Question: Which state is mentioned in the document?
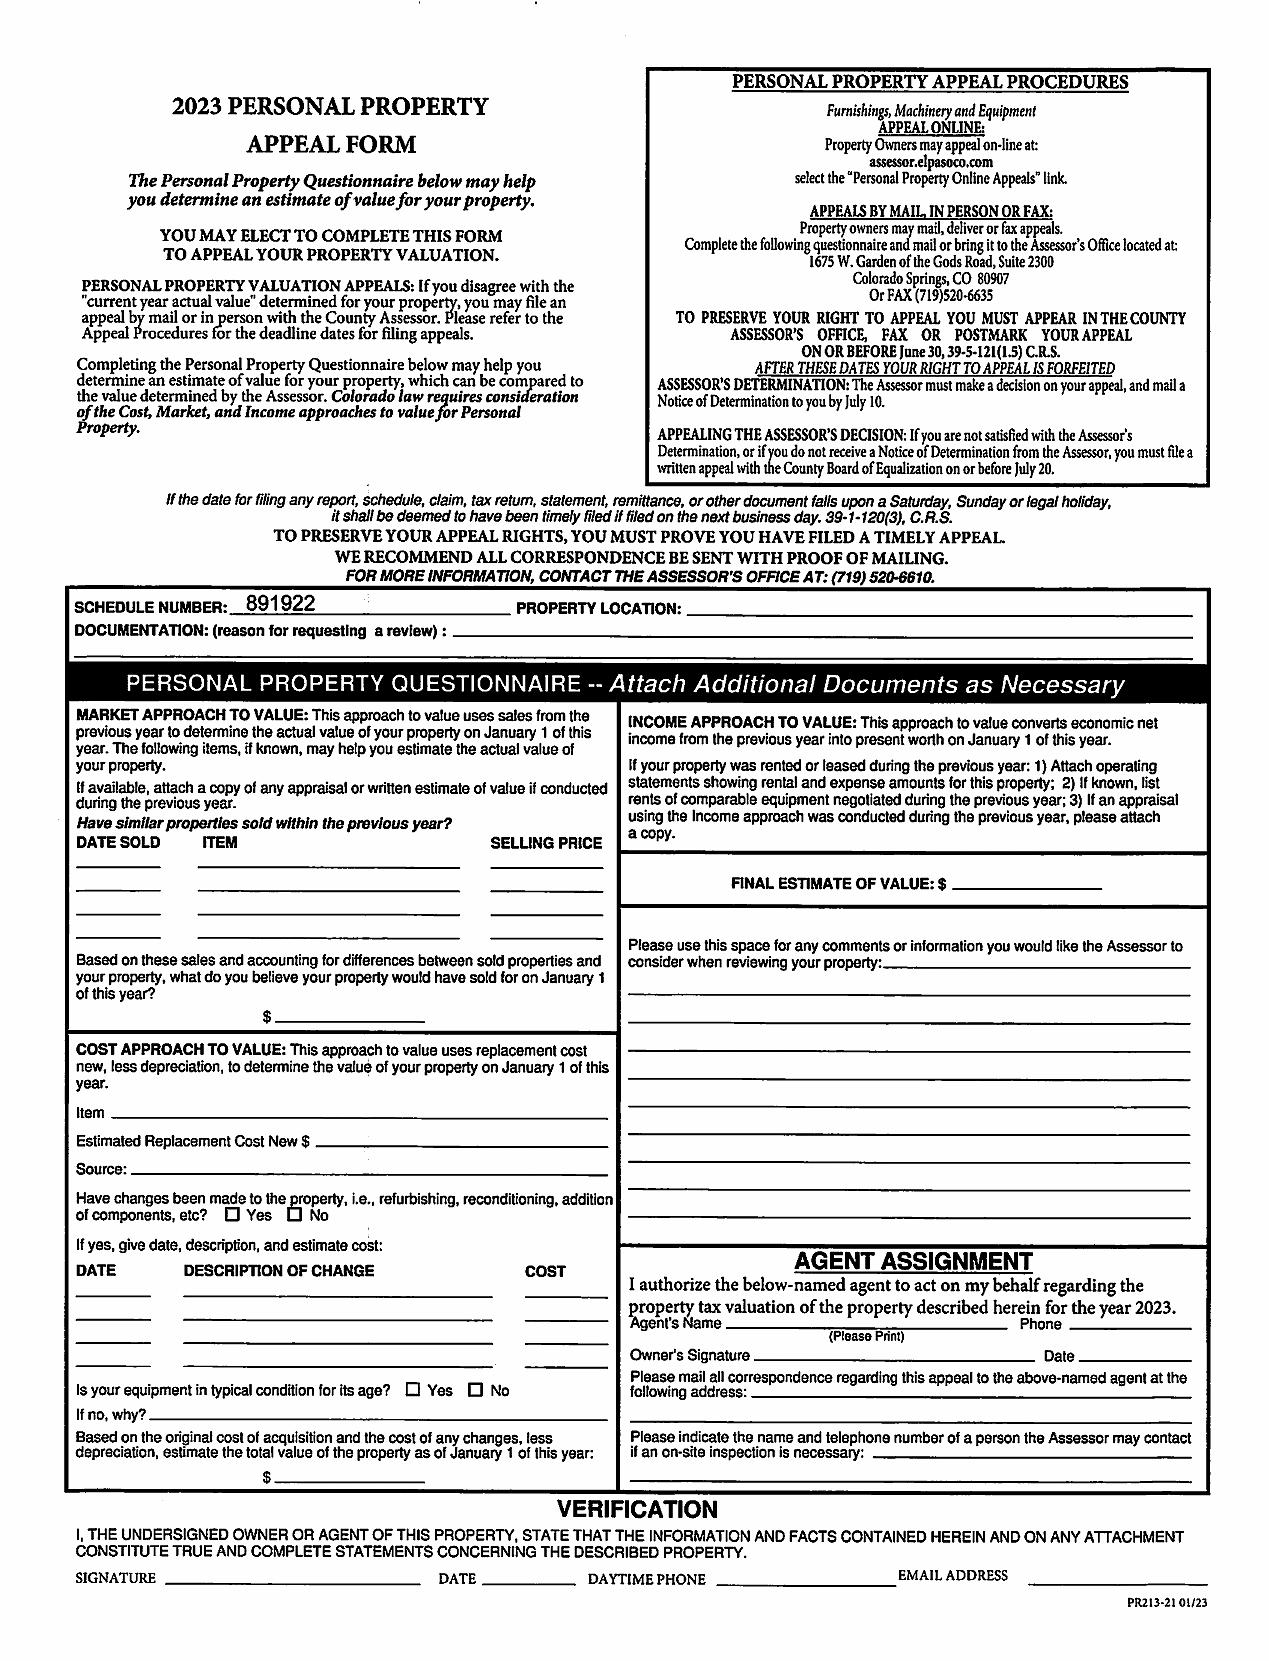
Answer: "Colorado"